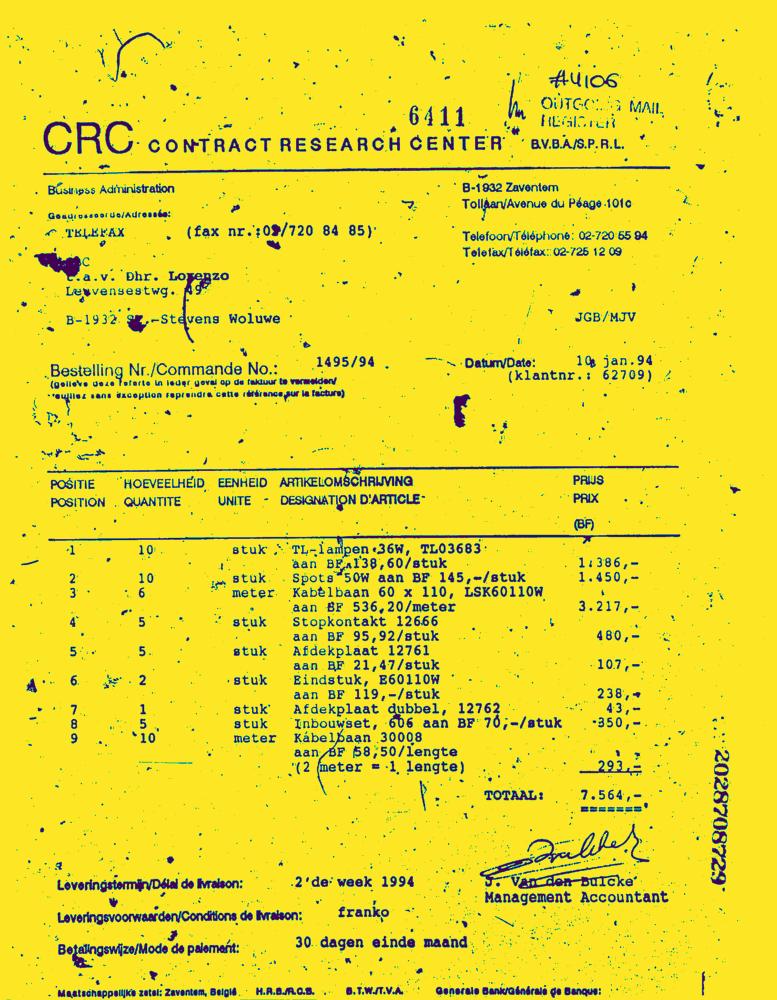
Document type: Invoice-Doc